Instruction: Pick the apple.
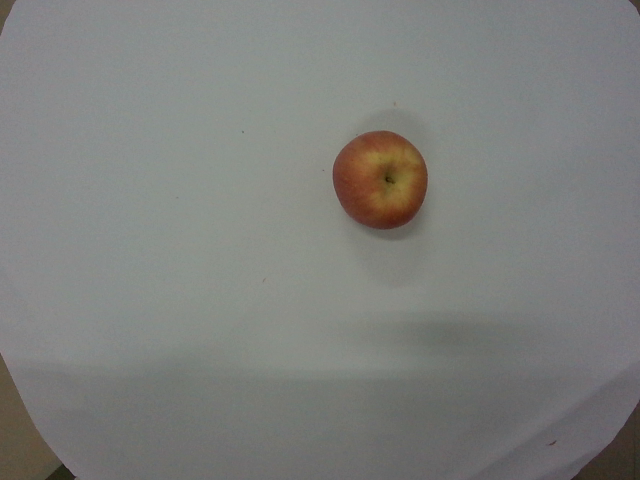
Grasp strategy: vertical